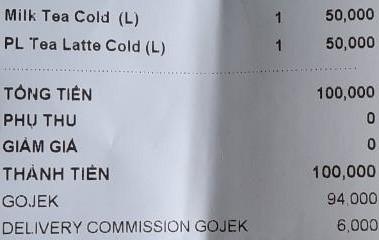
<table>
<tr>
<td>Milk Tea Cold (L)</td>
<td>1</td>
<td>50,000</td>
</tr>
<tr>
<td>PL Tea Latte Cold (L)</td>
<td>1</td>
<td>50,000</td>
</tr>
</table>

TỔNG TIỀN 100,000
PHỤ THU 0
GIẢM GIÁ 0
THÀNH TIỀN 100,000
GOJEK 94,000
DELIVERY COMMISSION GOJEK 6,000